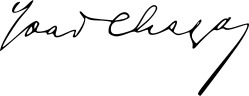
Signature of: joão pinheiro chagas